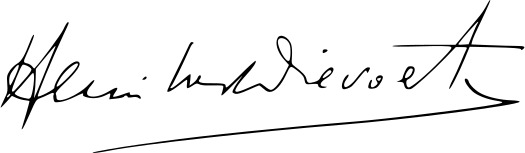
Signature of: henri van dievoet